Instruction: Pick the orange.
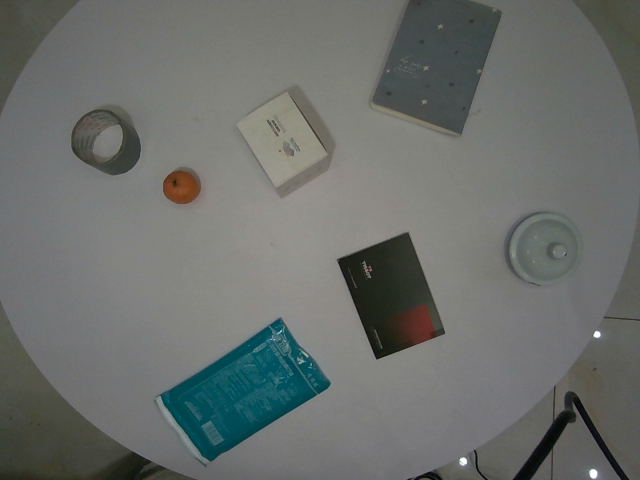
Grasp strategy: vertical